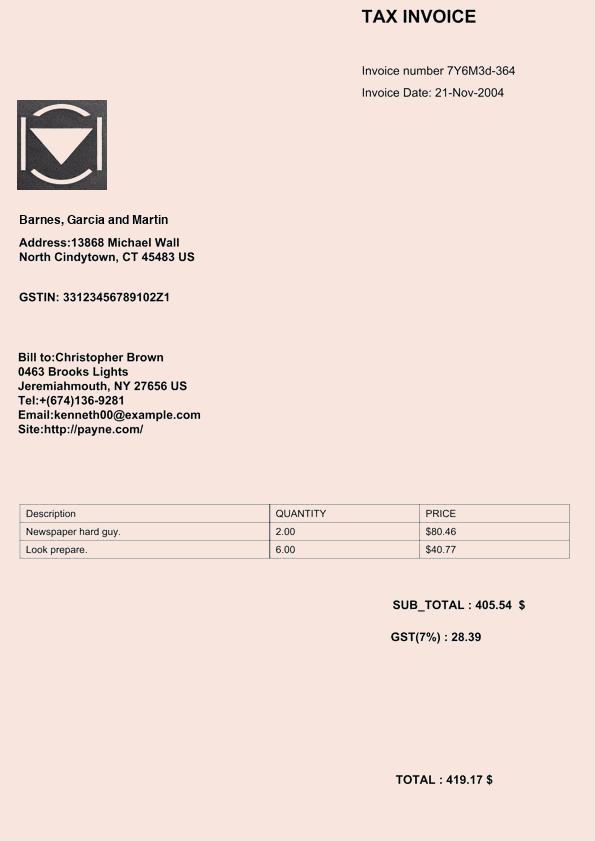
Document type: Invoice